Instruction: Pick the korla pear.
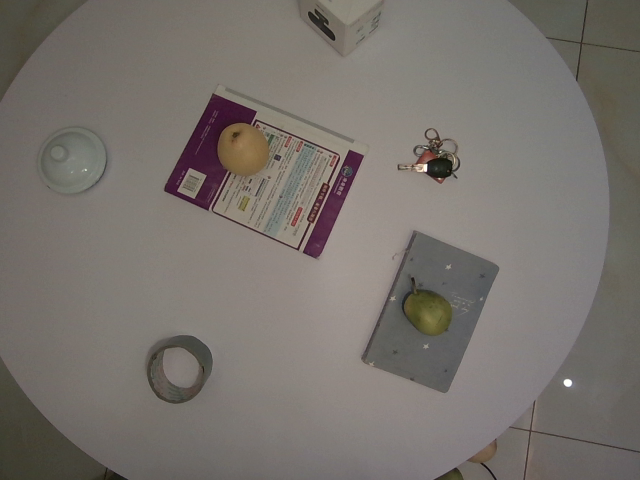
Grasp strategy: vertical